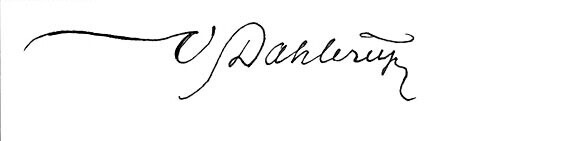
Signature of: vilhelm dahlerup